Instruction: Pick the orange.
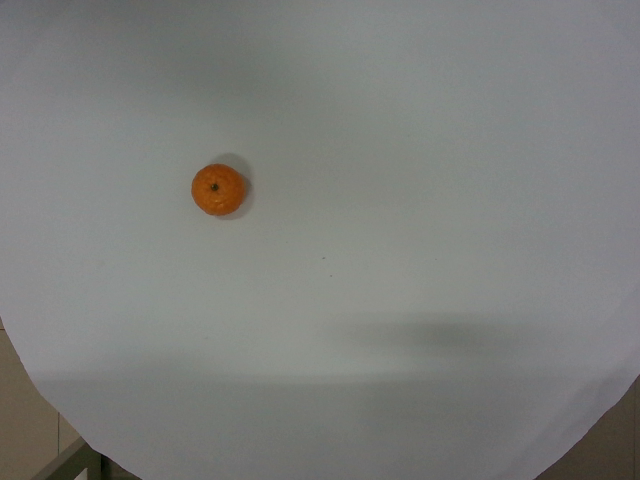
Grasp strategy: vertical